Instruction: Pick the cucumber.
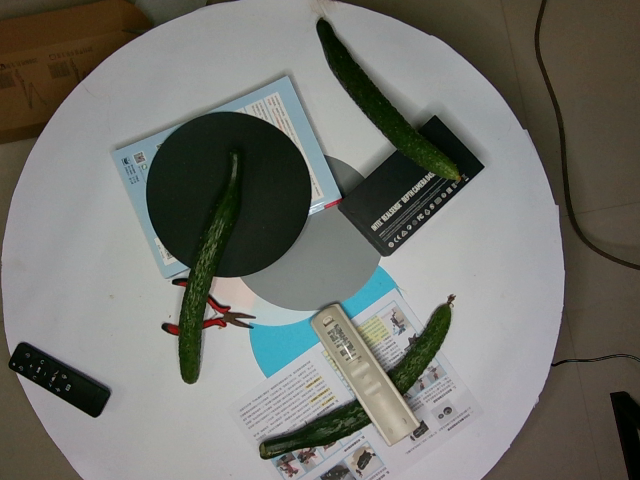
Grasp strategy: vertical